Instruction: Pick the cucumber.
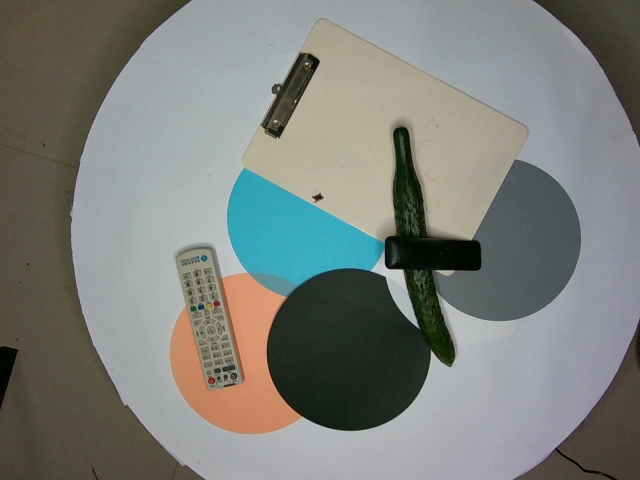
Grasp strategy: vertical